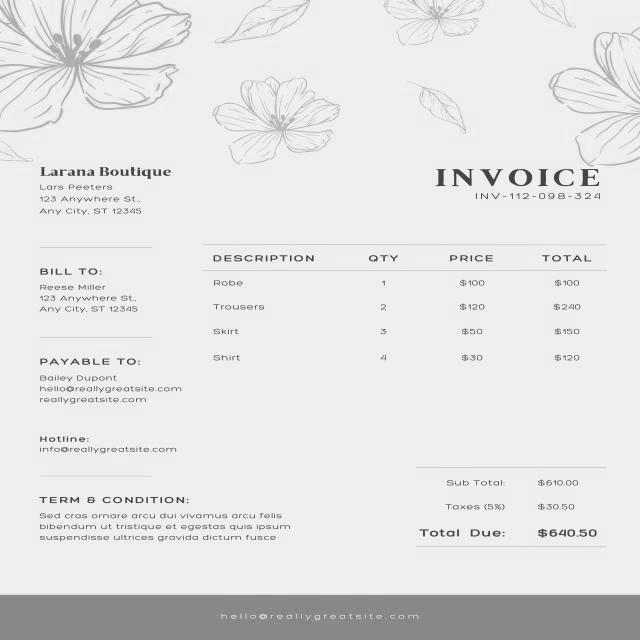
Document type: Invoice